Question: What jurisdiction, city, or county is the document associated with?
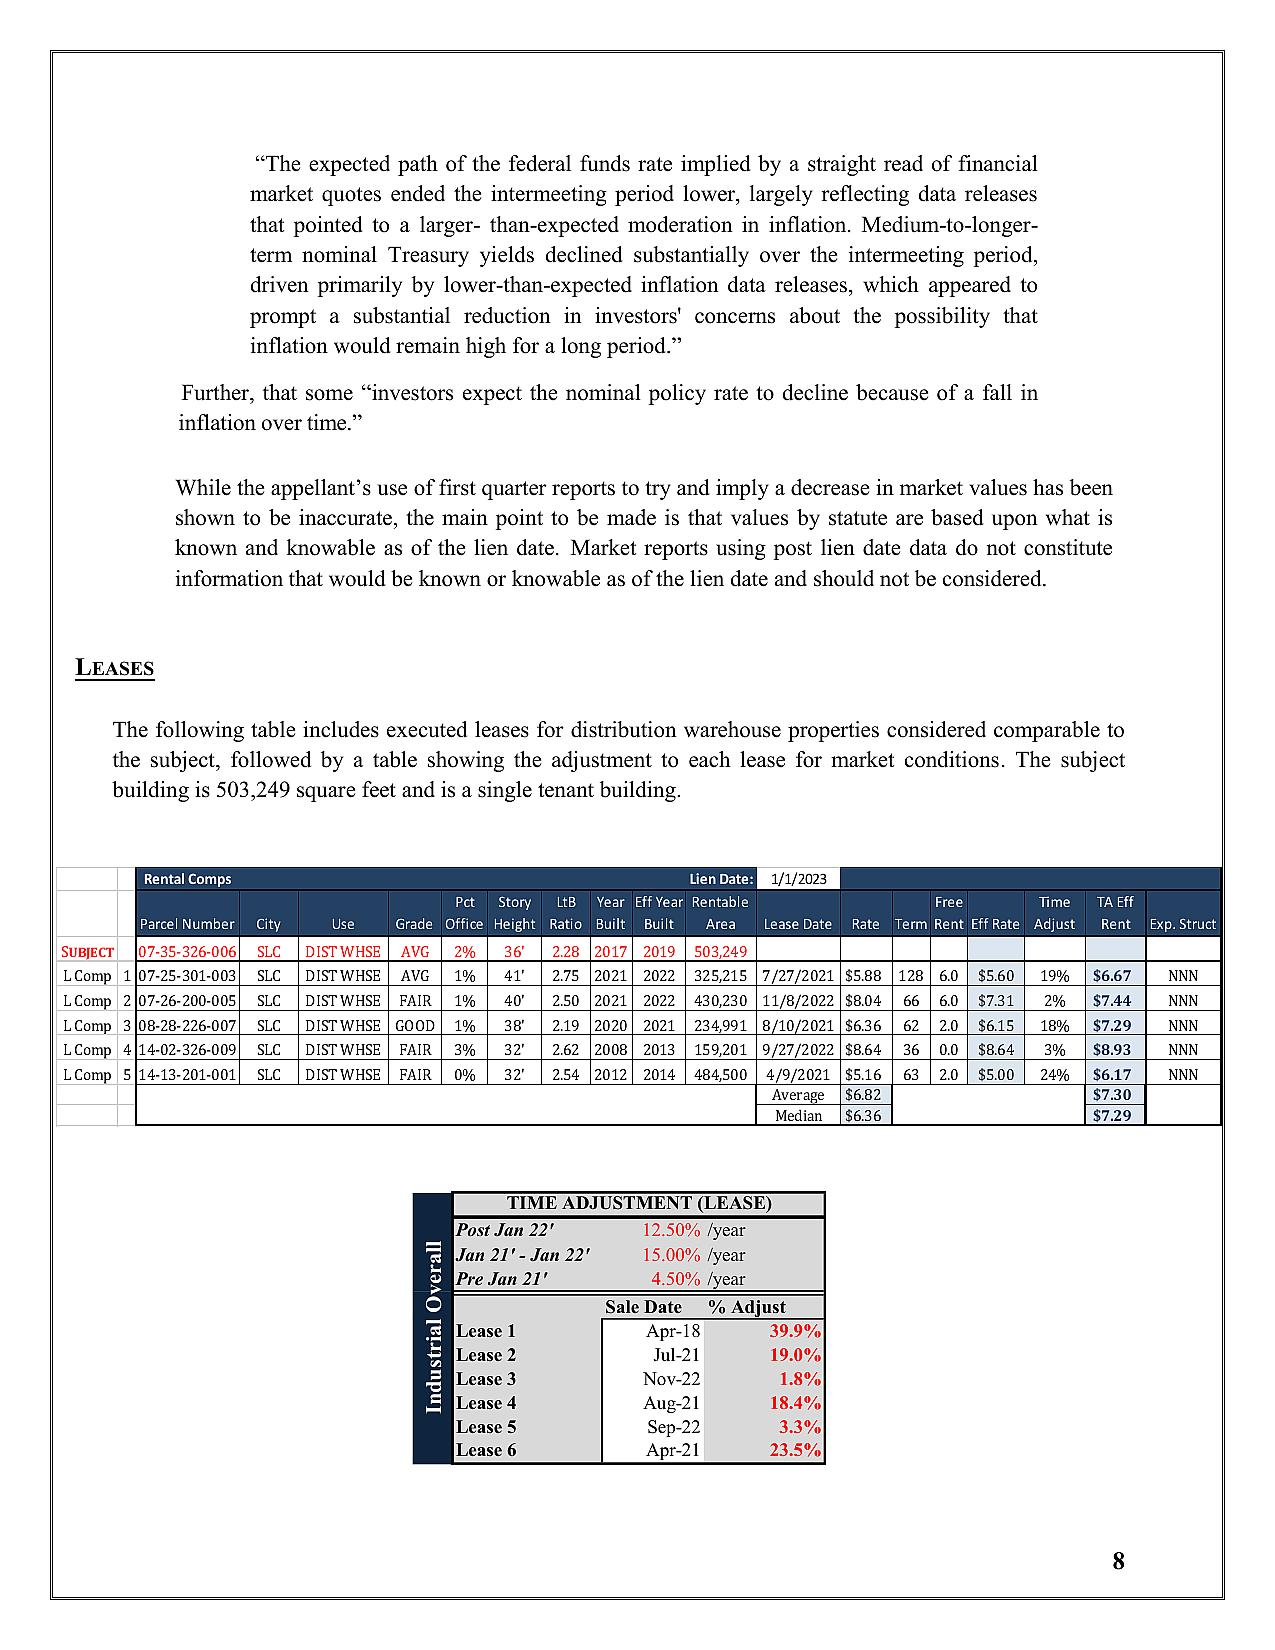
Answer: "SLC"